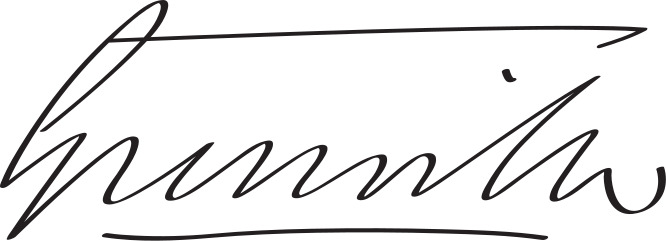
Signature of: william wyndham grenville 1st baron grenville